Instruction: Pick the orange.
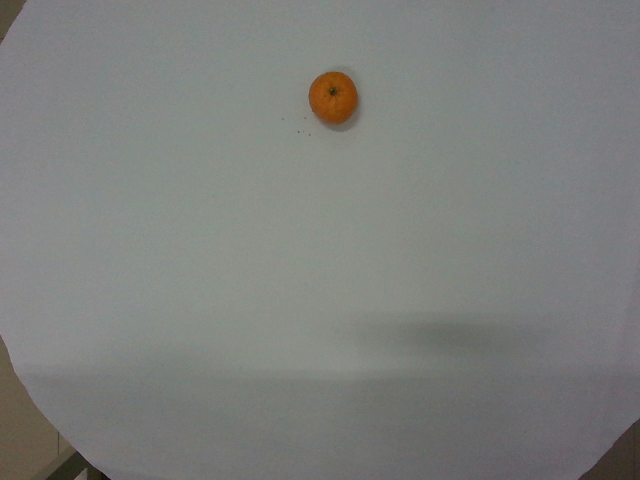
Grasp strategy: vertical